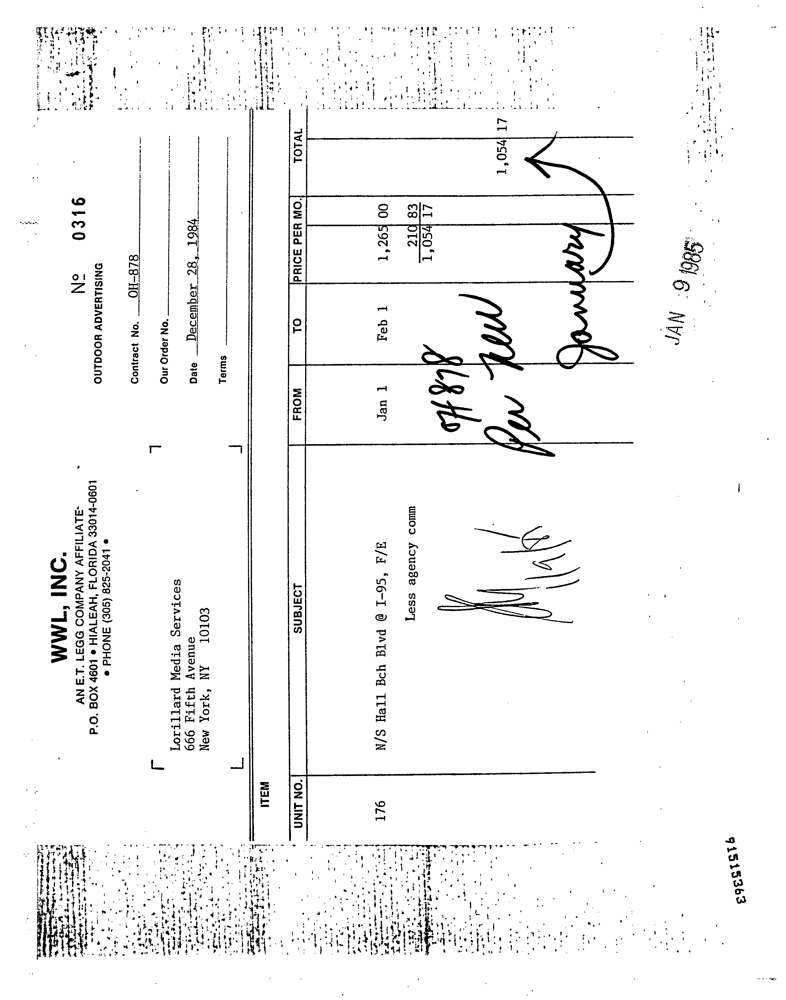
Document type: Invoice